Question: What jurisdiction, city, or county is the document associated with?
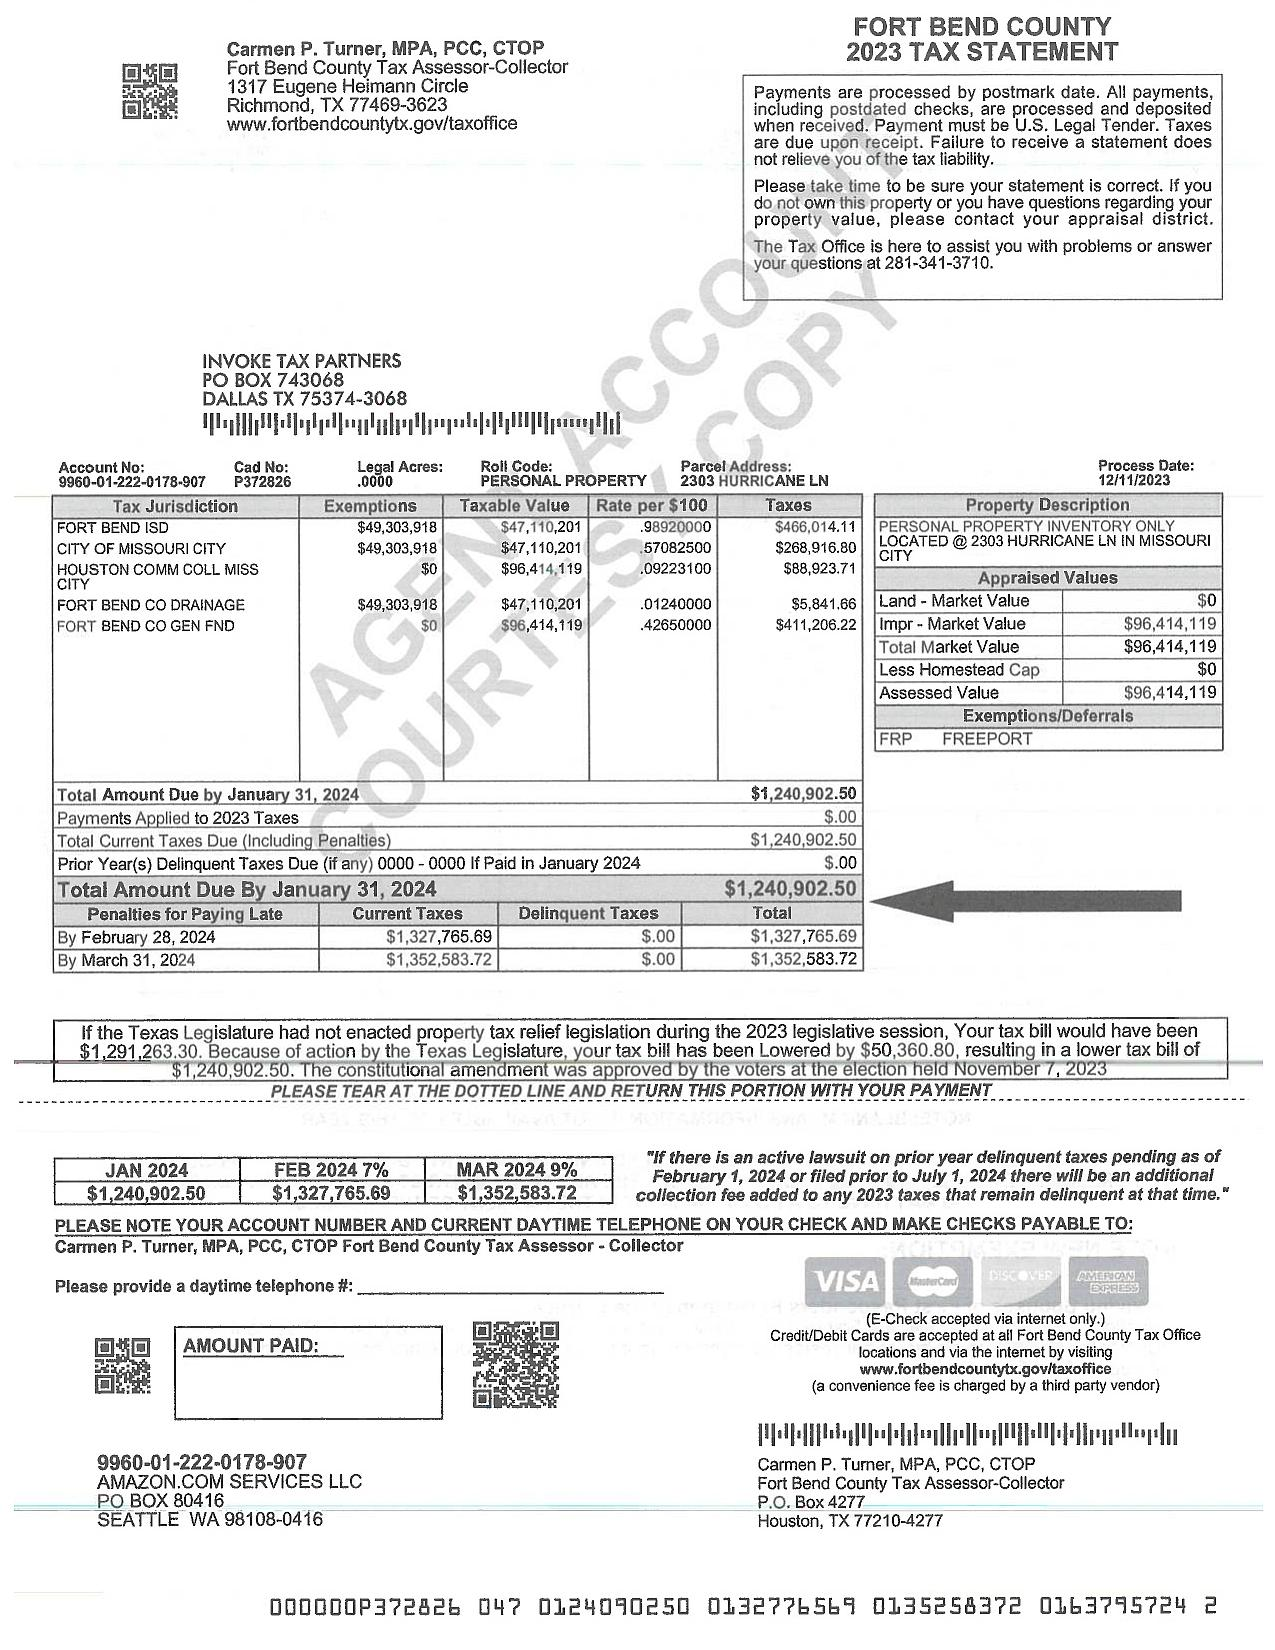
Answer: "FORT BEND COUNTY"